Question: Explain the disease:
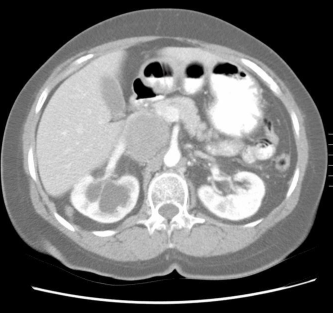
Answer: The disease is discussed as: Inferior vena cava leiomyosarcoma is a rare tumor representing approximately 0.5% of all adult soft tissue sarcomas.  Presenting symptoms, management, and prognosis are related to tumor location.  Upper IVC leiomyosarcomas occur superior to the hepatic vein, present with Budd-Chiari syndrome, and are the least amenable to resection resulting in the worst prognosis.  Middle IVC leiomyosarcomas occur between the hepatic and renal veins, may present with right upper quadrant pain or renovascular hypertension, and have improved survival.  Lower IVC leiomyosarcomas occur inferior to the renal vein, may present with right lower quadrant, back, or flank pain or lower extremity edema, are the most amenable to complete resection, and have the best prognosis.  5 year survival among all patients has been reported to be 33-53%.